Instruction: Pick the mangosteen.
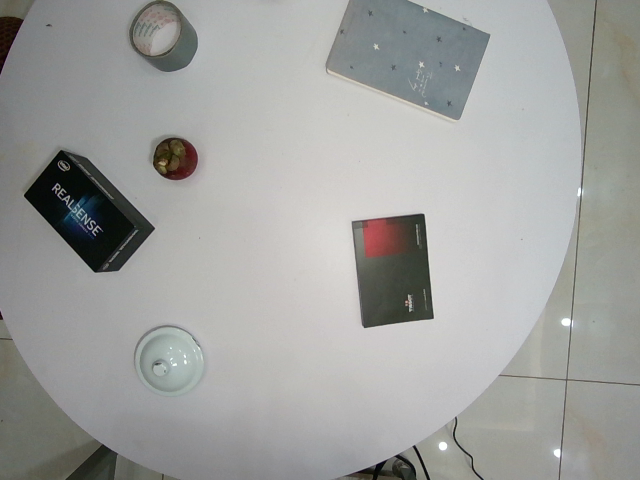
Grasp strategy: vertical